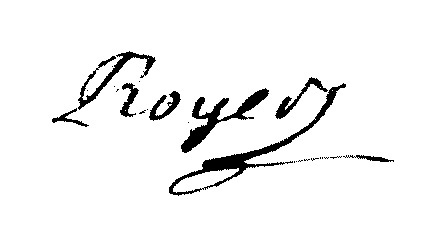
Signature of: jean baptiste royer